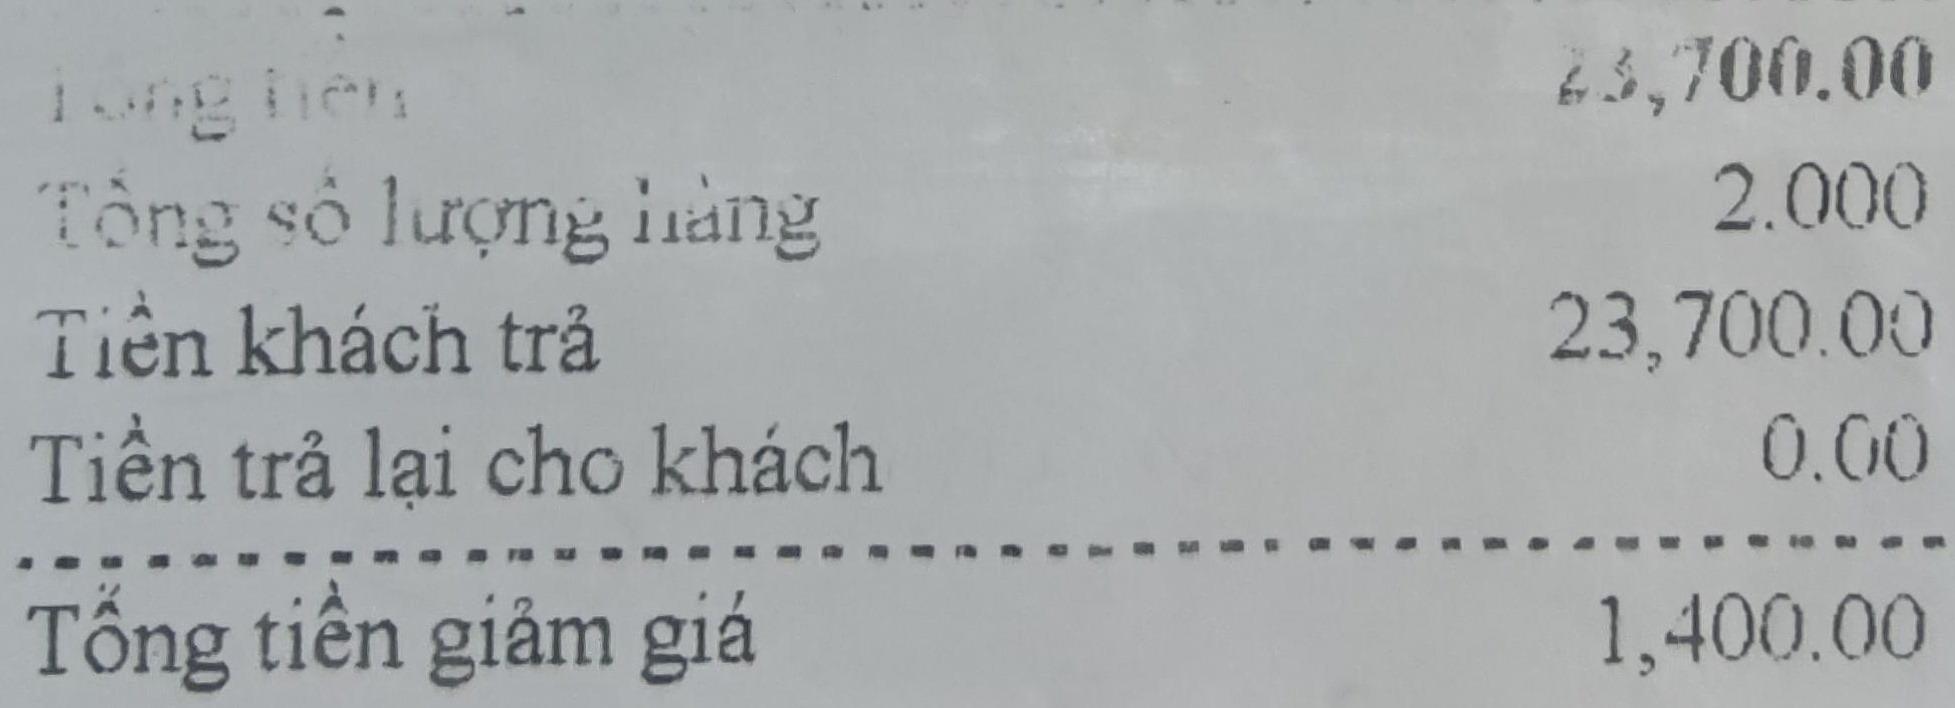
Tổng tiền 23,700.00
Tổng số lượng hàng 2.000
Tiền khách trả 23,700.00
Tiền trả lại cho khách 0.00
Tổng tiền giảm giá 1,400.00